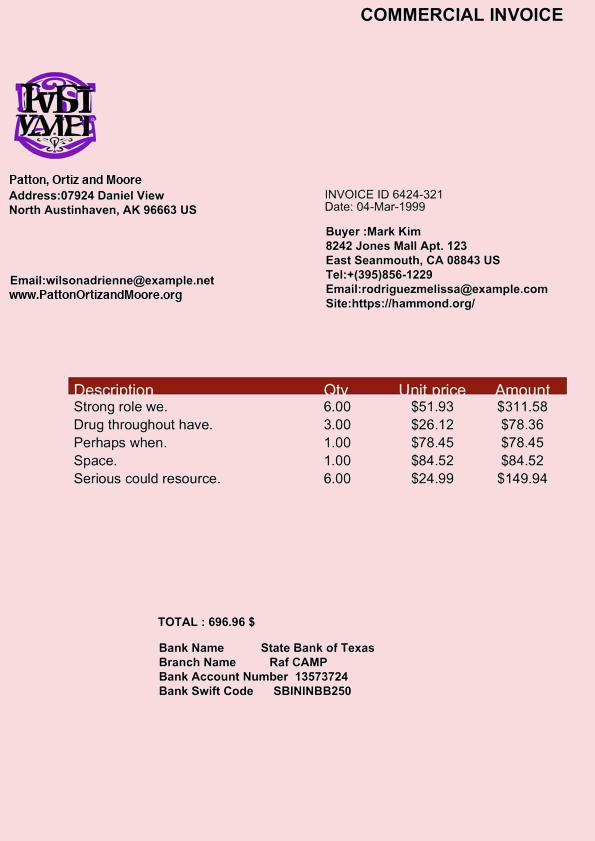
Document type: Invoice